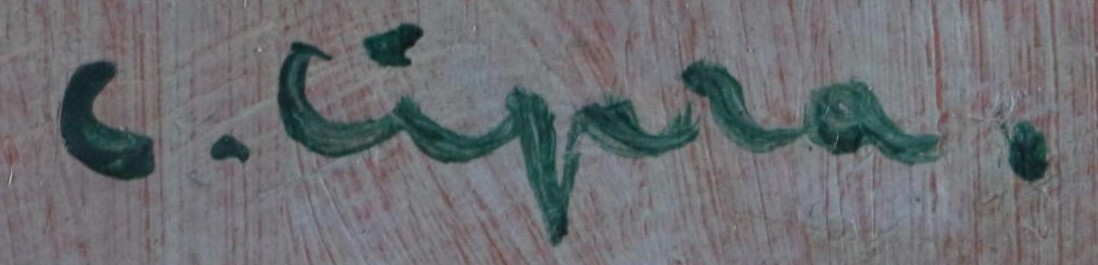
Signature of: jean camille cipra